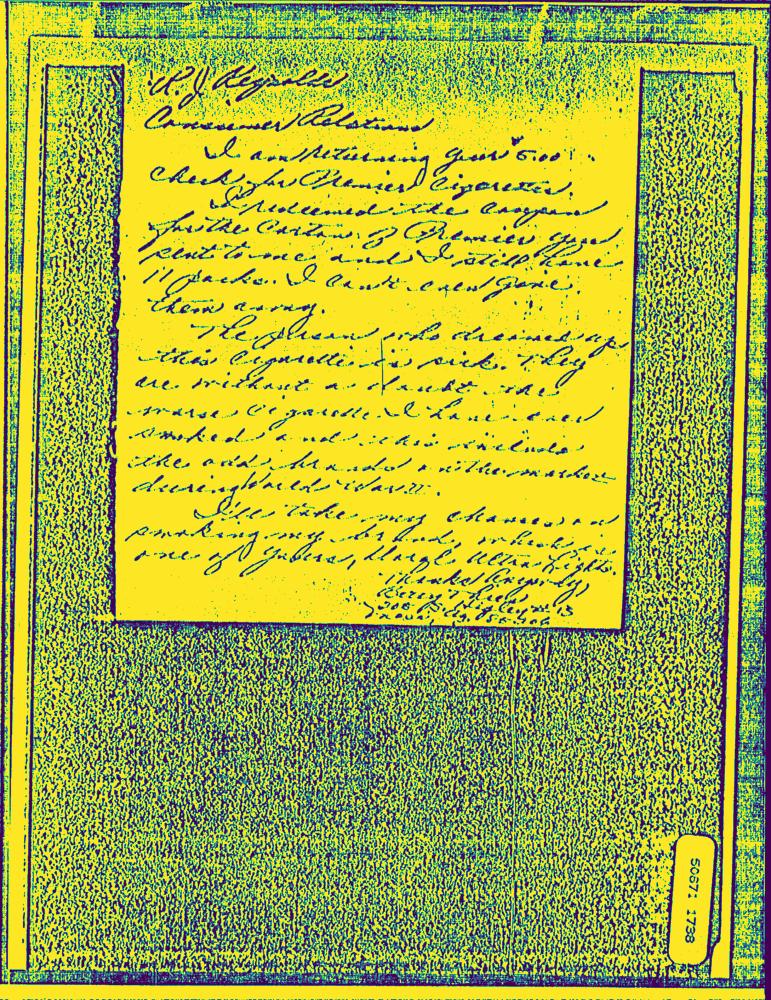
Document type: Hand-Written